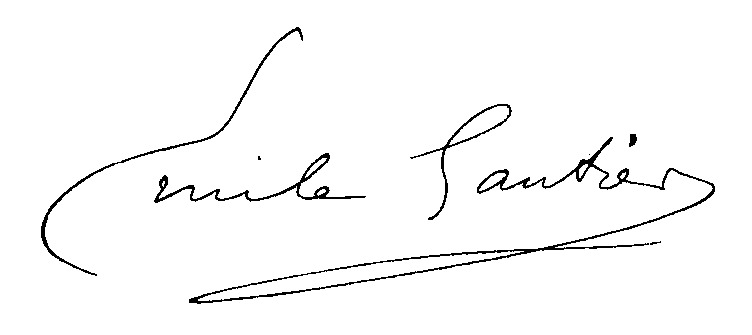
Signature of: émile gautier